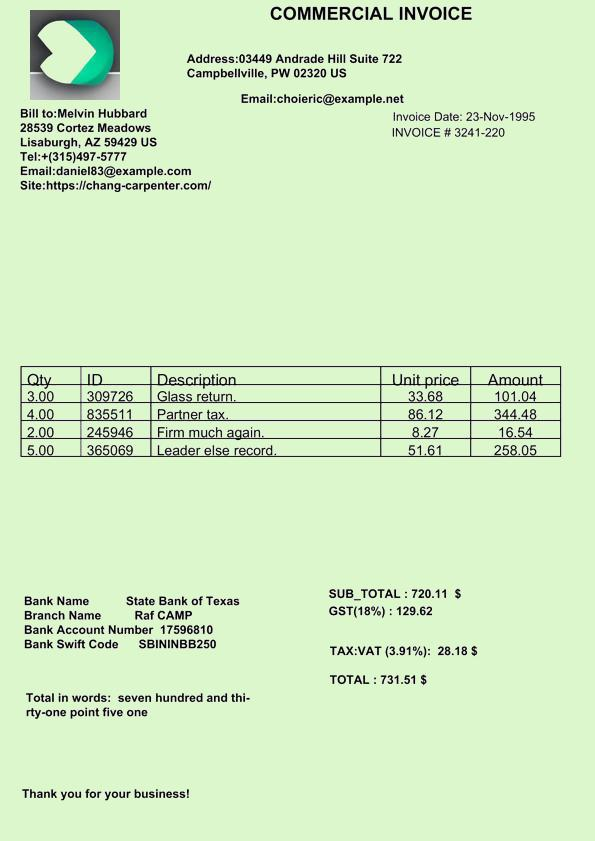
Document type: Invoice